Question: Describe the condition in detail:
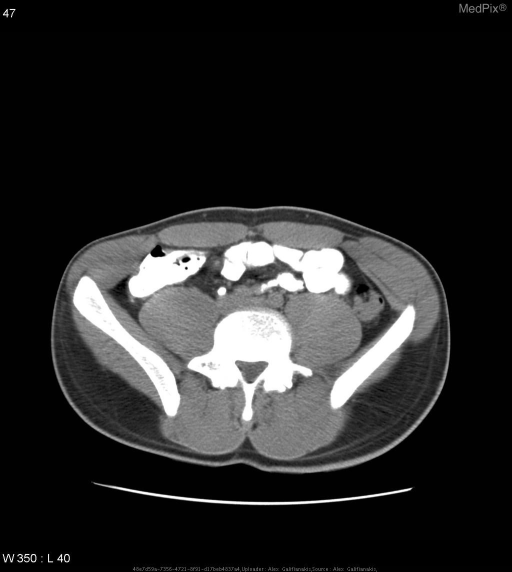
Answer: The disease is discussed as: CROHN'S DISEASE
disease of unknown etiology with prolonged unpredictable course characterized by discontinuous asymmetric involvement of entire GI tract

Clinically:
onset between 15 - 30 years;  M:F = 1:1
•  recurrent episodes of diarrhea
•  colicky / steady abdominal pain
•  low-grade fever
•  weight loss, anorexia
•  occult blood + anemia
•  perianal abscess / fistula (40%)
•  malabsorption (30%)
Associated with:   erythema nodosum, pyoderma gangrenosum

Imaging can show
-homogeneous density of thickened bowel wall
-"double halo configuration" = intestinal lumen surrounded by inner ring of low attenuation(= edematous mucosa) + outer ring of soft-tissue density (= thickened fibrotic muscularis + serosa)
-luminal narrowing + proximal dilatation
-skip areas of asymmetric bowel wall thickening
-"creeping fat" = massive proliferation of mesenteric fat (40%) with mass effect separating small bowel loops
-mesenteric adenopathy (18%)
-abscess (DDx: postoperative blind loop)

Prognosis: recurrence rate of up to 39% after resection (commonly at the site of the new terminal ileum, most frequently during first 2 years after resection); mortality rate of 7% at 5 years, 12% at 10 years after 1st resection